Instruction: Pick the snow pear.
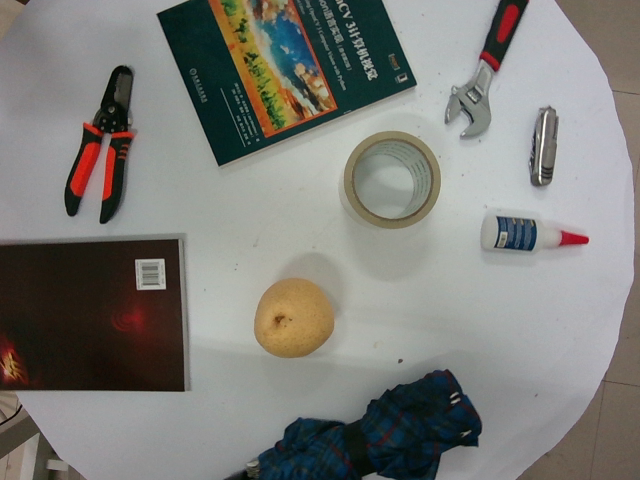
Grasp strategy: vertical